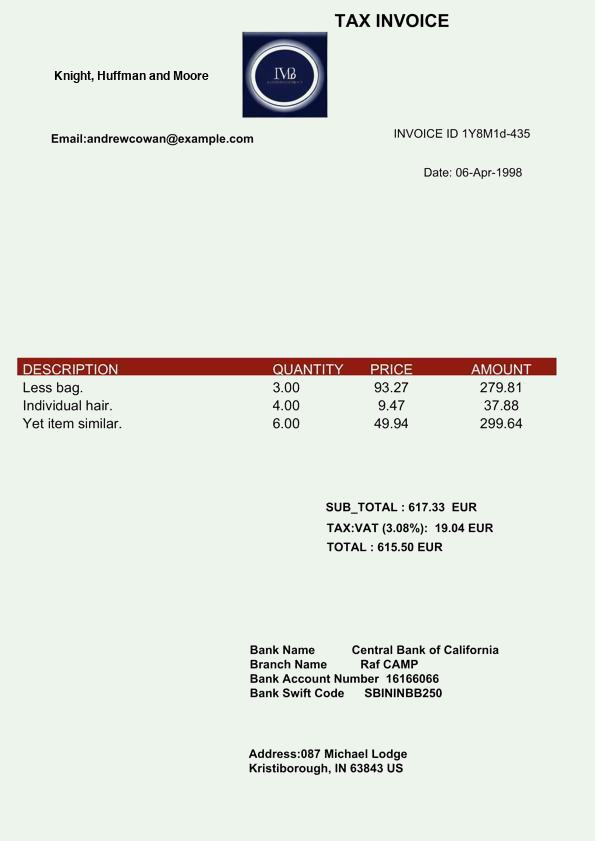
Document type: Invoice